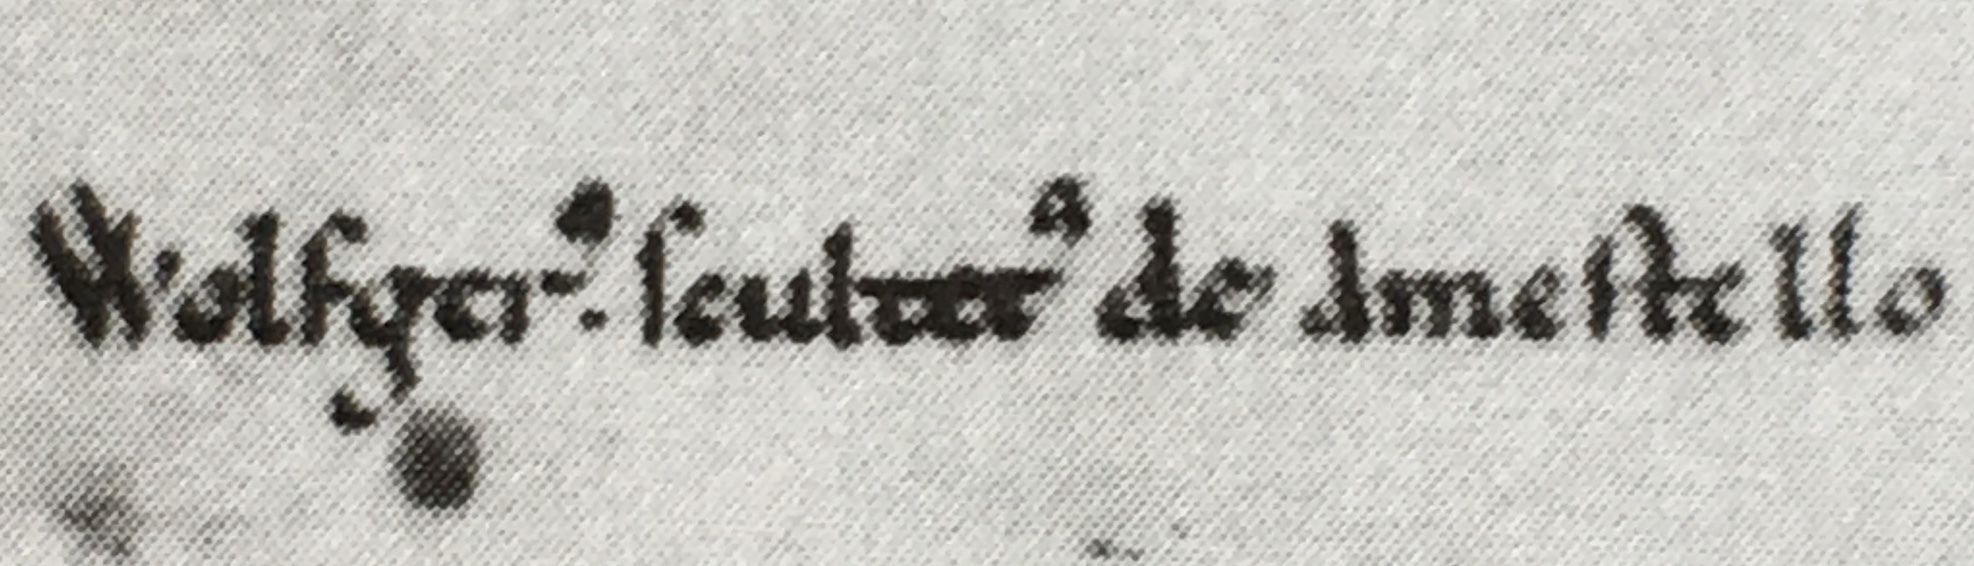
Signature of: wolfgerus van amstel